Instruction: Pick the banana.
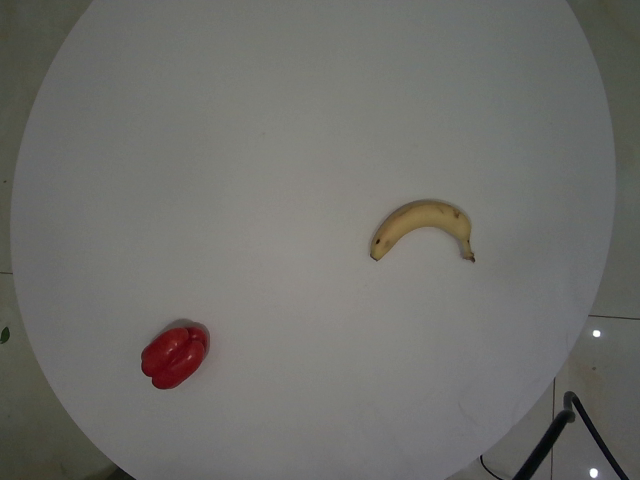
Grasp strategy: vertical